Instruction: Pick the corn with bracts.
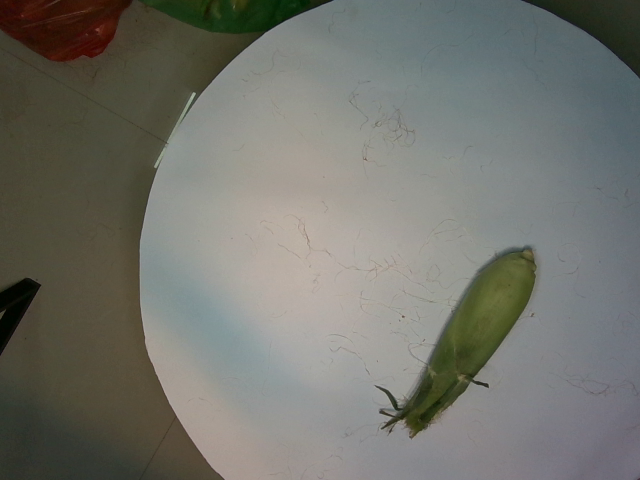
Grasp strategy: vertical